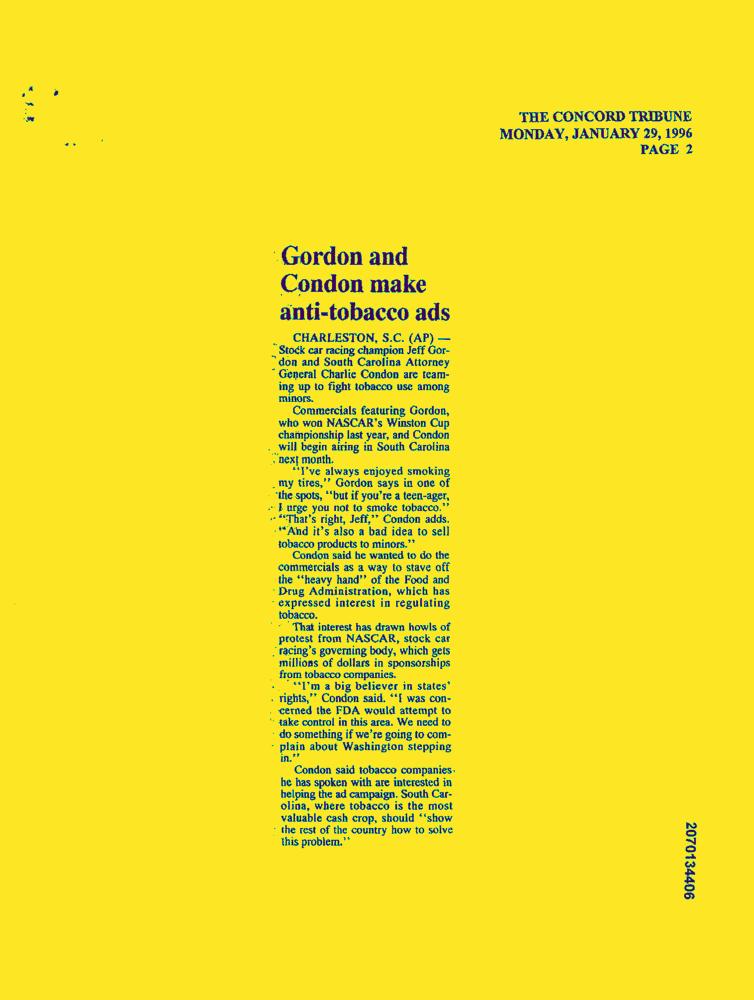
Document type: News-Article